Question: Which state is mentioned in the document?
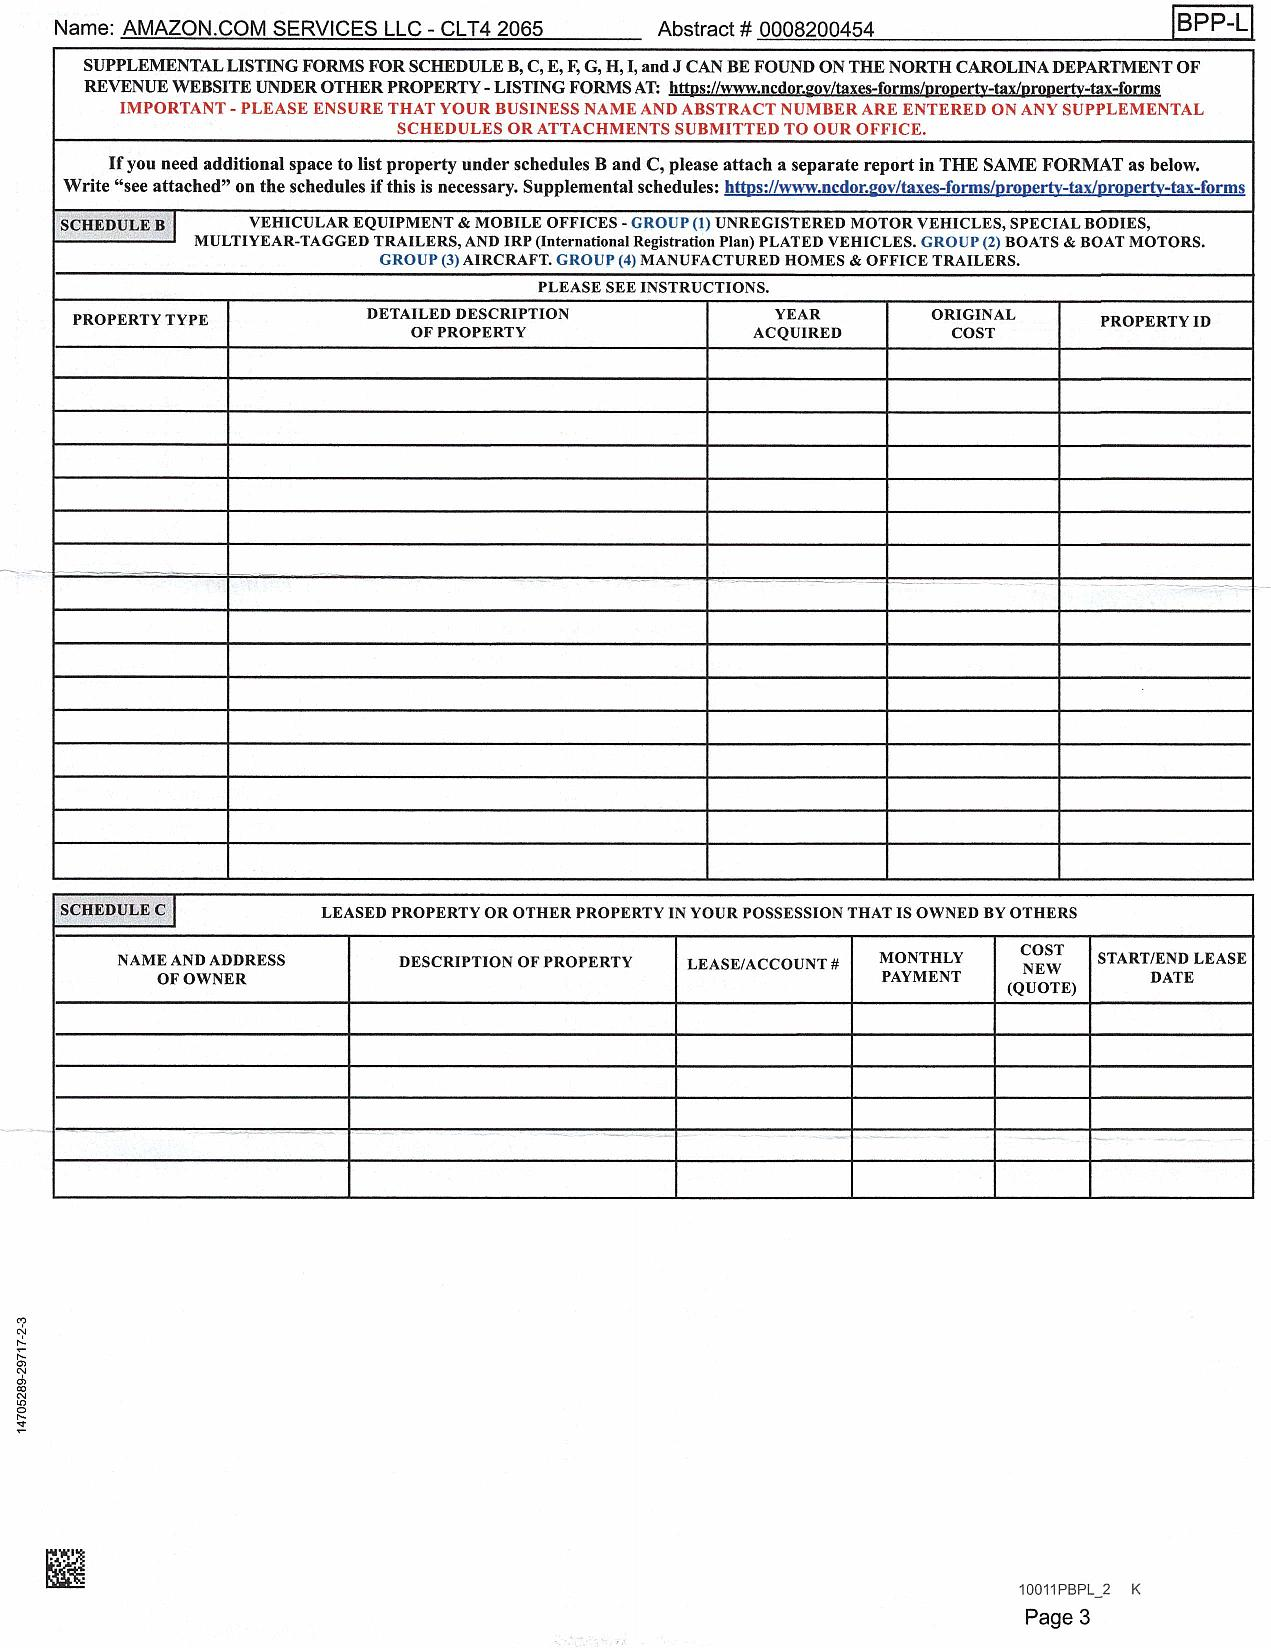
Answer: "North Carolina"